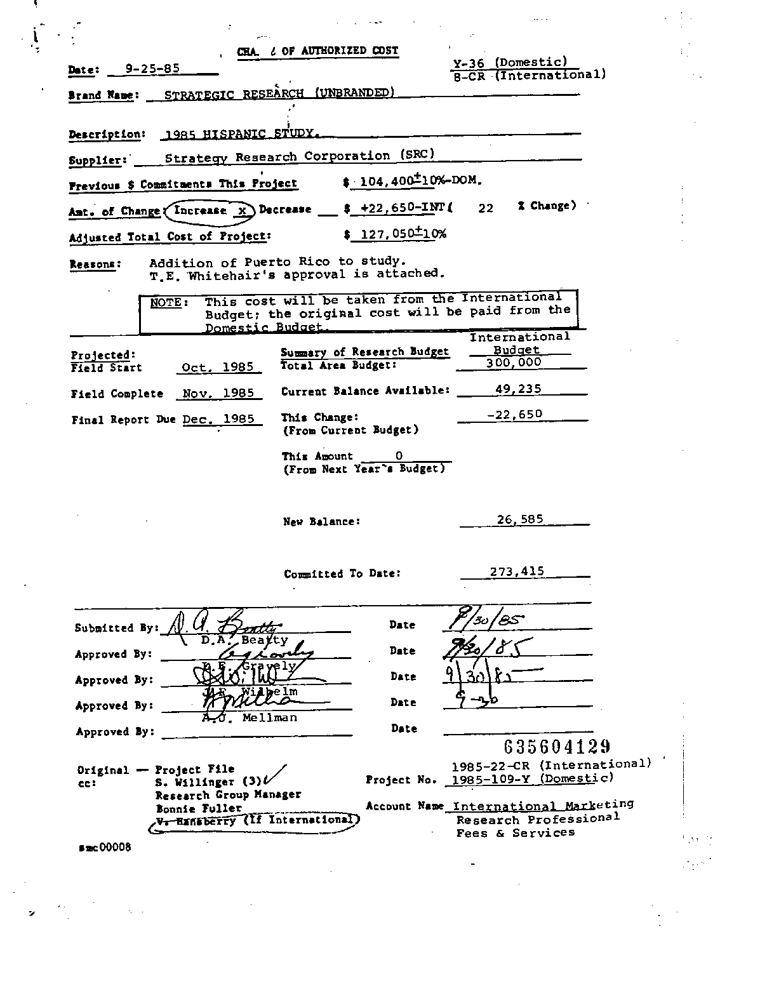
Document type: Invoice